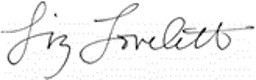
Signature of: liz lovelett